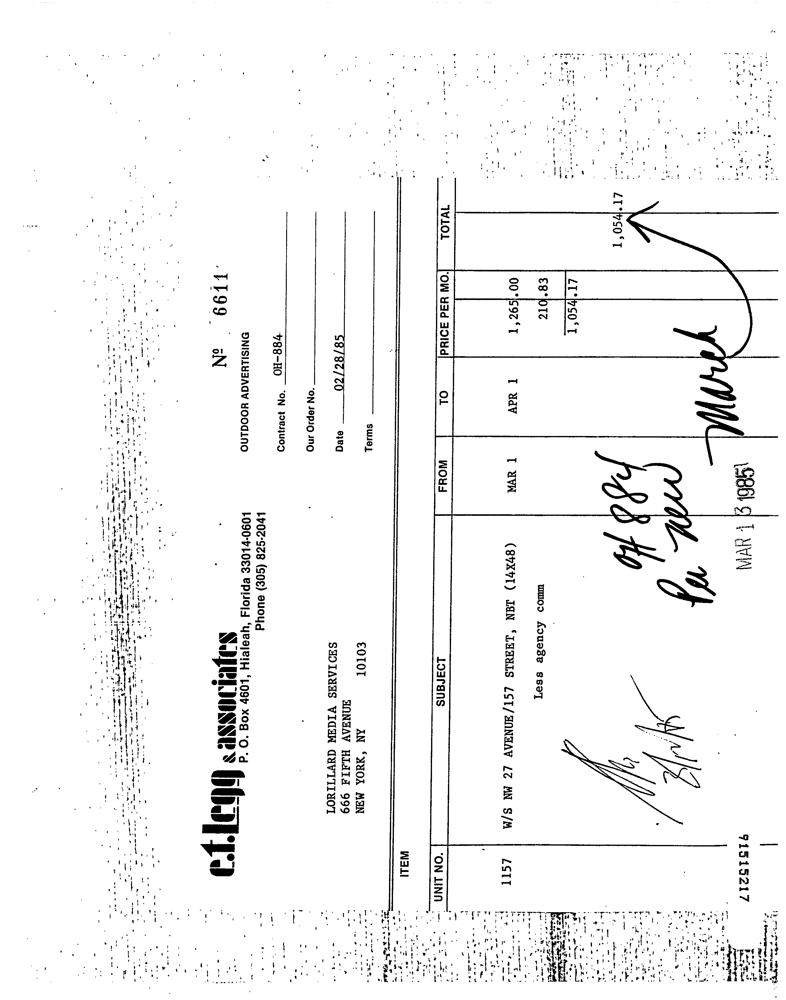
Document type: Invoice